Question: What is the mailing or notice date provided in the document?
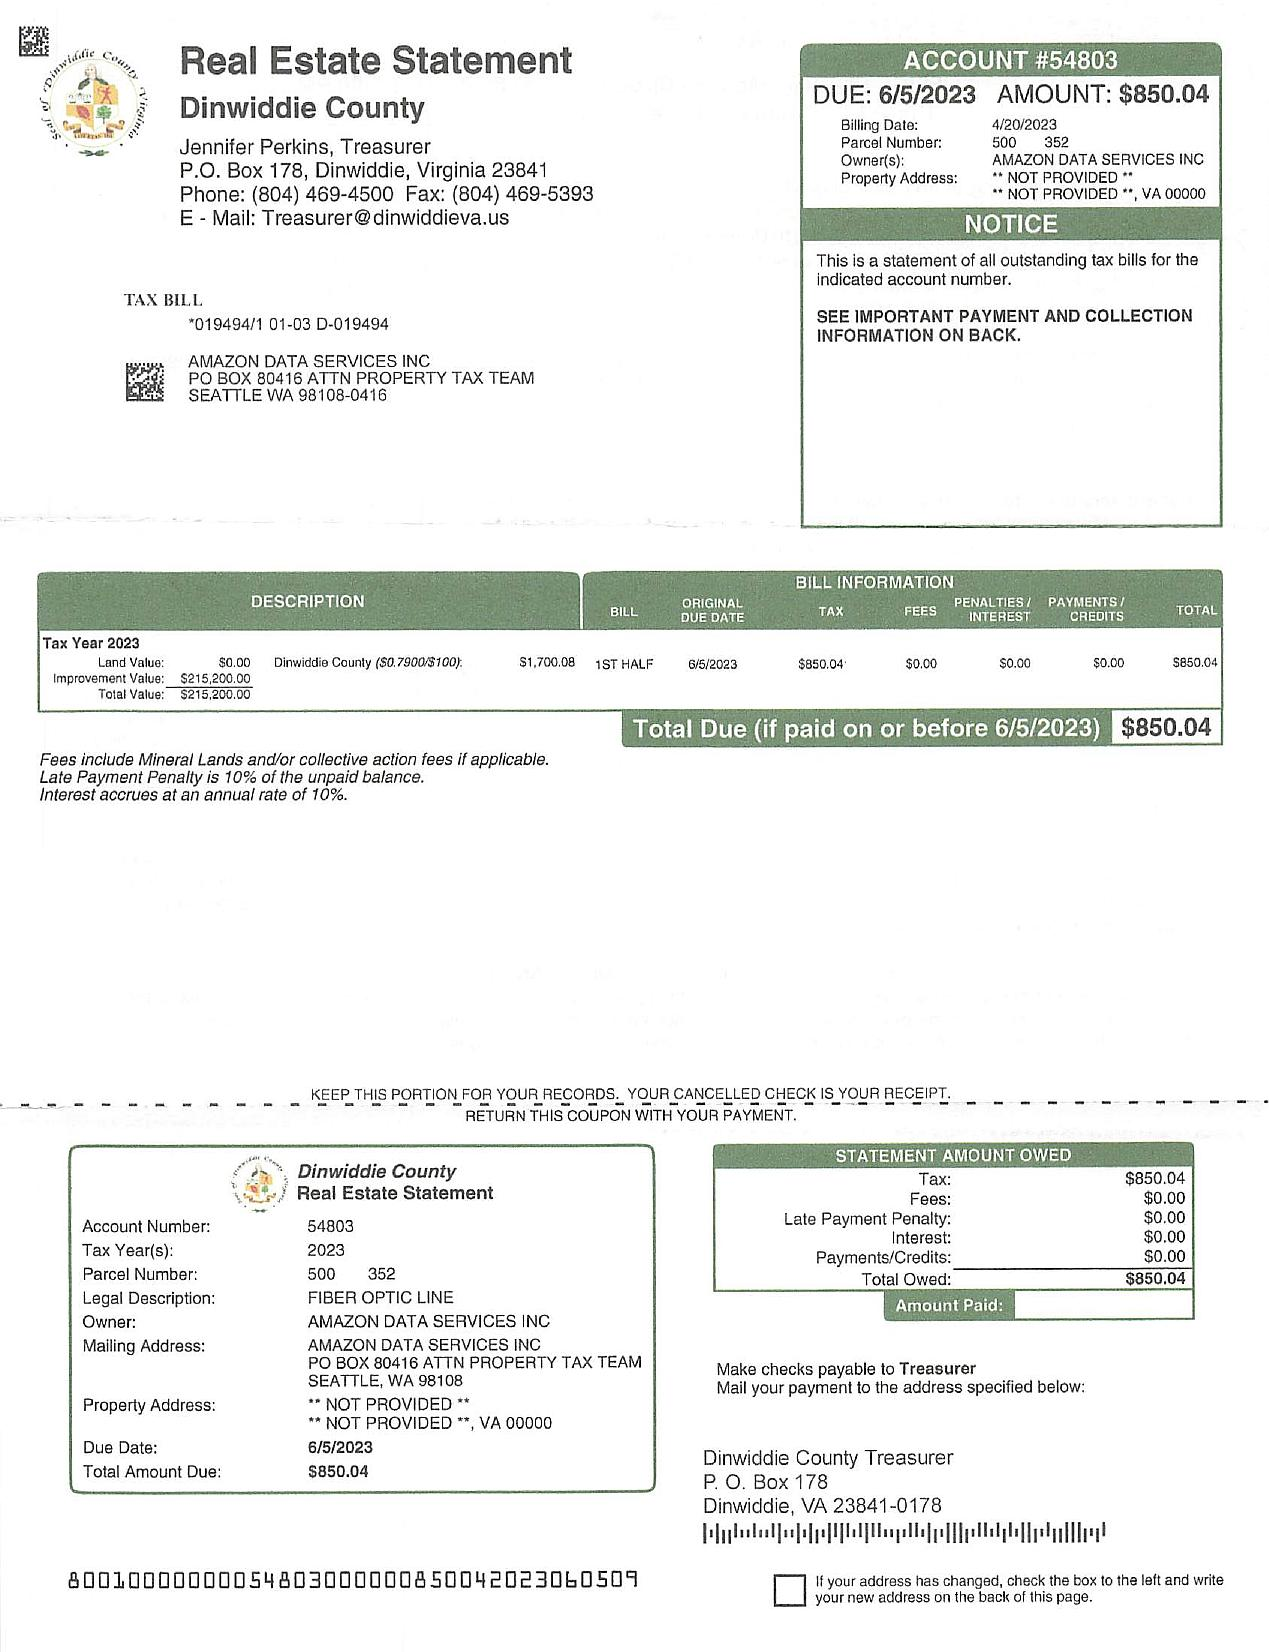
Answer: "4/20/23"